Question: Describe the condition in detail:
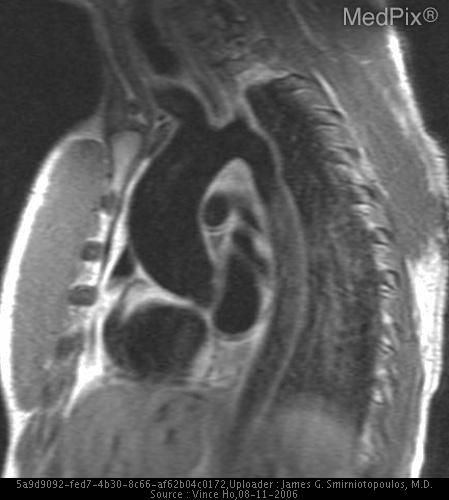
Answer: The disease is discussed as: Bicuspid aortic valve (BAV) is a common congenital heart defect occurring in 1-2% of the population, with a male predominance [1].  Patients with BAV are at increased risk for a variety of complications that includes aortic valvular disease, endocarditis, ascending aortic aneurysm and aortic dissection [1-4].  There is also an association of BAV with coarctation of the aorta [5,6].  While this BAV-coarctation relationship is widely known to exist in patients with Turner syndrome, this is also seen in non-syndromic individuals.

The detection of a bicuspid aortic valve is often incidental, but once found requires routine surveillance for its associated complications.  Echocardiography remains the initial study of choice for most patients.  However, MRI, capable of functional evaluation using cine bright blood techniques and of aortography using MRA, is well suited for further evaluation of patients with BAV for associated valvular and aortic conditions.

Functional impairment of the aortic valve—namely aortic stenosis and aortic regurgitation—is the most common complication (in up to 68-85% of patients [1,3]) seen in patients with BAV.  Aortic stenosis may manifest as a systolic ejection murmur, best heard in the second right intercostal space.  Aortic insufficiency, on the other hand, is characterized by a decrescendo diastolic murmur, best heard at the left sternal border.  On echocardiography, of course, the severity of the valvular stenosis or insufficiency and co-existence of a BAV is typically evident.

Patients with BAV also have an increased incidence of aortic disease [7-11].  While it is well known that aortic valvular dysfunction is associated with increased risk for aortic aneurysm, patients with BAV appear to have additional risks for aortic disease.  Nistri et al. [12] reported significant aortic root enlargement in healthy patients with normally functioning BAV when compared to healthy subjects with normally functioning tricuspid aortic valves.  Similarly, Hahn et al. [2] report significantly larger aortic root sizes in patients with BAV at all grades of valvular dysfunction when compared to subjects with tricuspid aortic valves matched for age, gender and grade of valvular disease.  These studies suggest that the predisposition for aortic disease in patients with BAV is due to factors other than, or in addition to, traditional hemodynamic considerations.

De Sa et al. [8] and others [7,9,11] have reported severe degenerative changes, such as cystic medial necrosis, elastic fragmentation and alterations of smooth muscle orientation, in the media of the ascending aorta of patients with BAV.  Moreover, de Sa et al [8] found more severe degenerative changes not only in the media of the ascending aorta but also in the pulmonary arteries of patients with BAV, compared to that of patients with tricuspid aortic valves.  These studies suggest that the association of BAV with aortic disease results from a common developmental error and not only hemodynamic forces.

In patients with aortic dilatation and BAV, the risk for aortic rupture and aortic dissection are considerably higher [13].  The risk for aortic dissection, in particular, has been reported to be increased 5 to 9 fold in patients with BAV [10,14].  For this reason, some surgeons have advocated more aggressive and earlier elective surgical repair in patients with BAV, aortic valvular dysfunction and aortic dilation [13].

The clinical presentation of patients with BAV varies and depends on the presence and severity of its associated complications.  Often the finding is incidental, such as being found during a routine echocardiogram for evaluation of suspected aortic stenosis or aortic insufficiency.  On occasion, it is identified during the evaluation of a dilated aorta as in this case.  Alegret et al. [15] reported BAV in 20 percent of their patients with aortic root dilatation.  Echocardiography will continue to be the initial study of choice in most instances.  However, with the increased use of MRI in the evaluation of aortic pathology, the evaluation of the aortic valve should be considered during an MRI study especially in instances of aortic dilatation or in cases where there is suspicion or known aortic valvular dysfunction.

On MRI, aortic caliber is best evaluated using ECG-gated black blood pulse sequences (Figures A-D).  Note that these images are typically performed during diastole and measurements may not necessarily correlate exactly with echocardiographic measurements.  The aortic valve, on the other hand, is best seen using cine bright blood acquisitions, notably steady state free precession (SSFP; also known as TrueFISP, FIESTA and balanced FFE).  To evaluate valvular function, cine images should be performed perpendicular to the left ventricular outflow track (Figure E).  To evaluate the number of valve leaflets, imaging using cine SSFP (or cine phase contrast, Figure F) images should be performed parallel to the aortic valve plane.  The determination of BAV is made by the configuration of blood flow across the actual aortic valve.  In patients with BAV, the aortic valve orifice is shaped like a lens (Figure F); in patients with a tricuspid aortic valve, like a triangle.

MRI is well suited for the determination of aortic caliber and valvular pathology, but can also reliably detect aortic dissection [16].  This can be performed using a combination of black and bright blood pulse sequences.  However, contrast-enhanced three-dimensional MRA (Figure G) can particularly improve the diagnostic confidence for the diagnosis or exclusion of an intimal tear and or aortic coarctation [17].